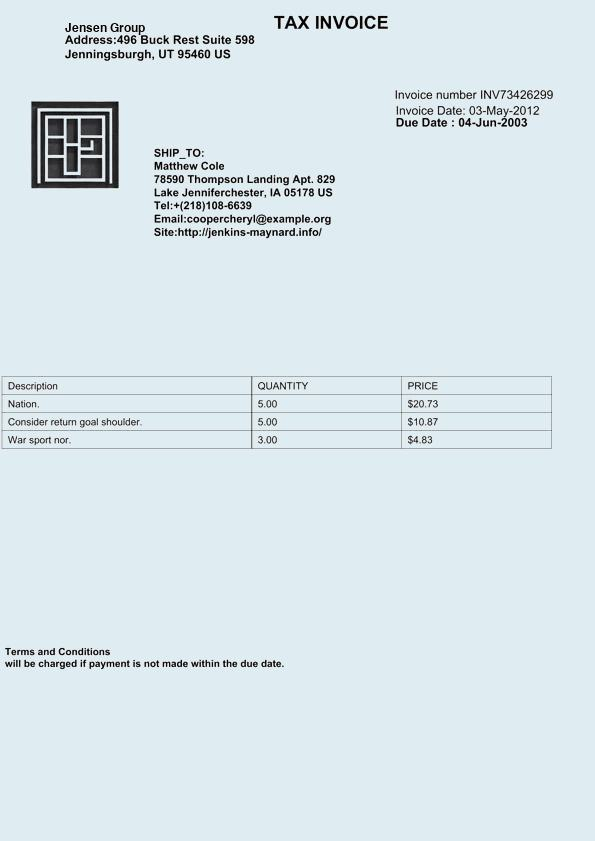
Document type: Invoice